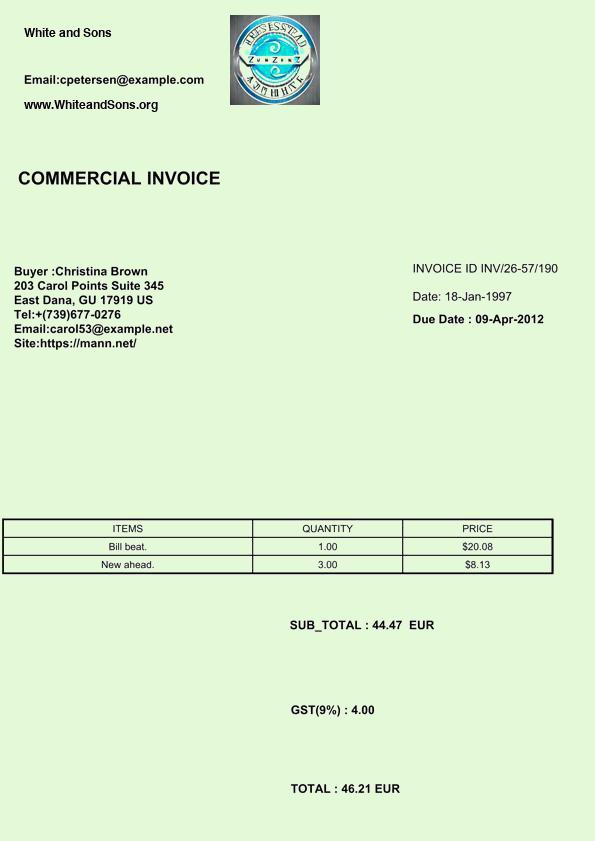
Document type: Invoice